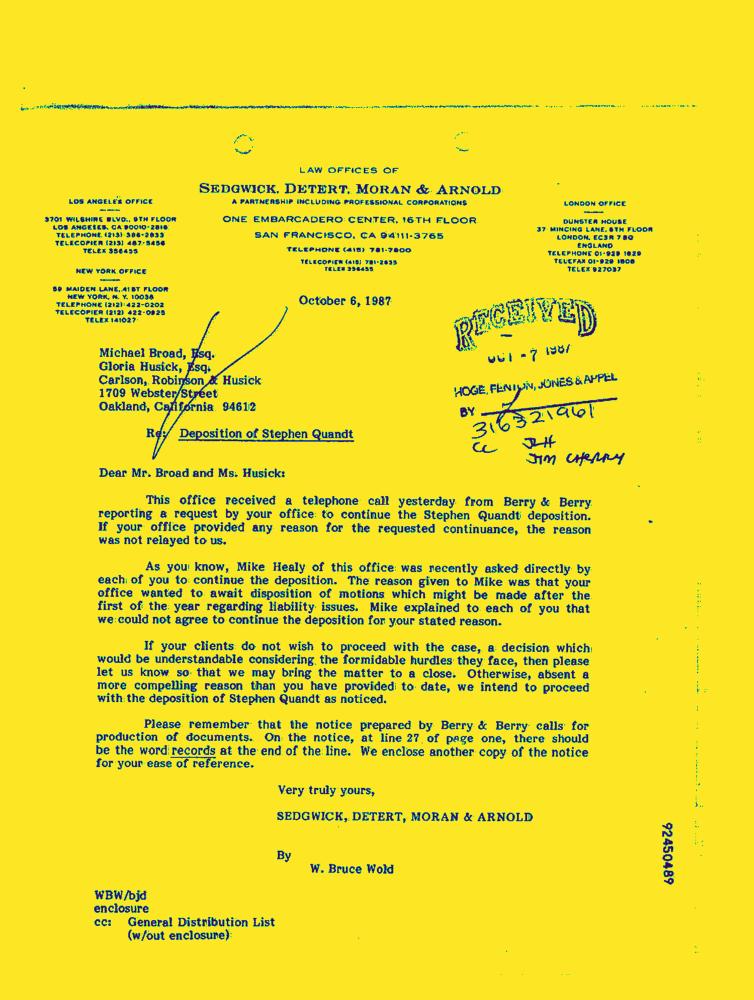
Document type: Letter-Doc